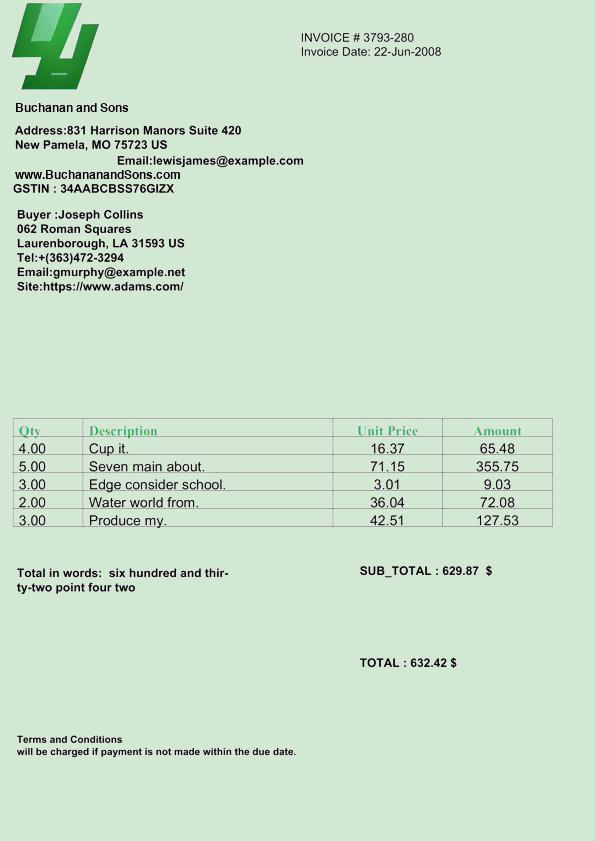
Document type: Invoice